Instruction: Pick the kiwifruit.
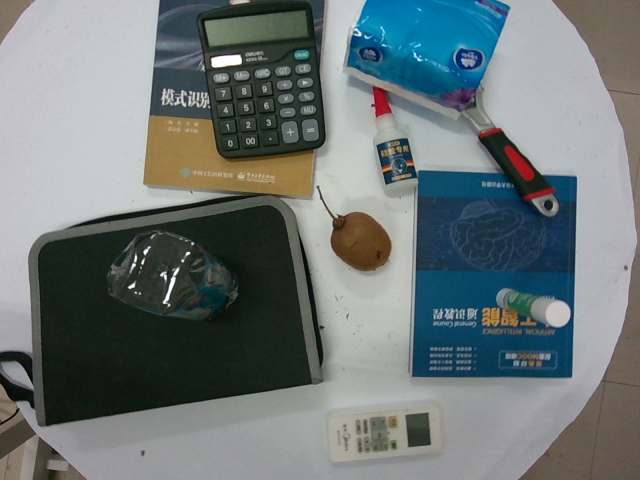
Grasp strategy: vertical